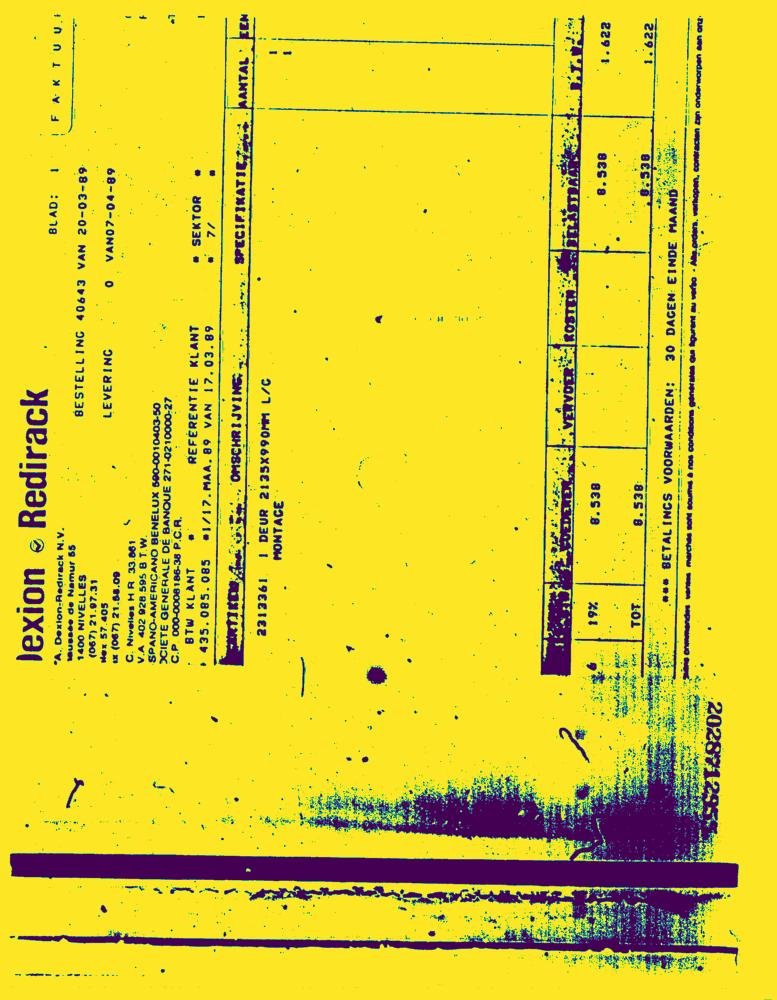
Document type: Invoice-Doc